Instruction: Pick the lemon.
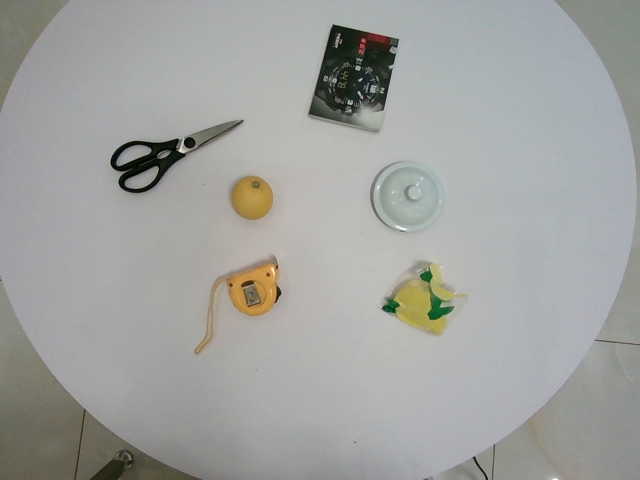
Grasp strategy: vertical